Question: What could the diagnosis suggest?
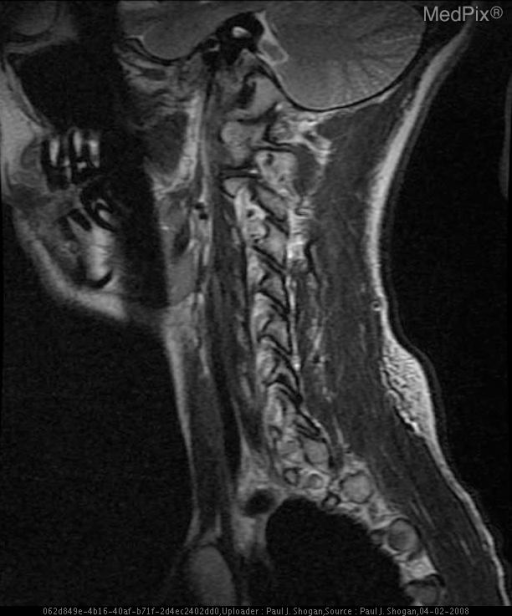
Answer: The possible diagnosis includes Dissection
Racemose Capillary Telangiectasia.